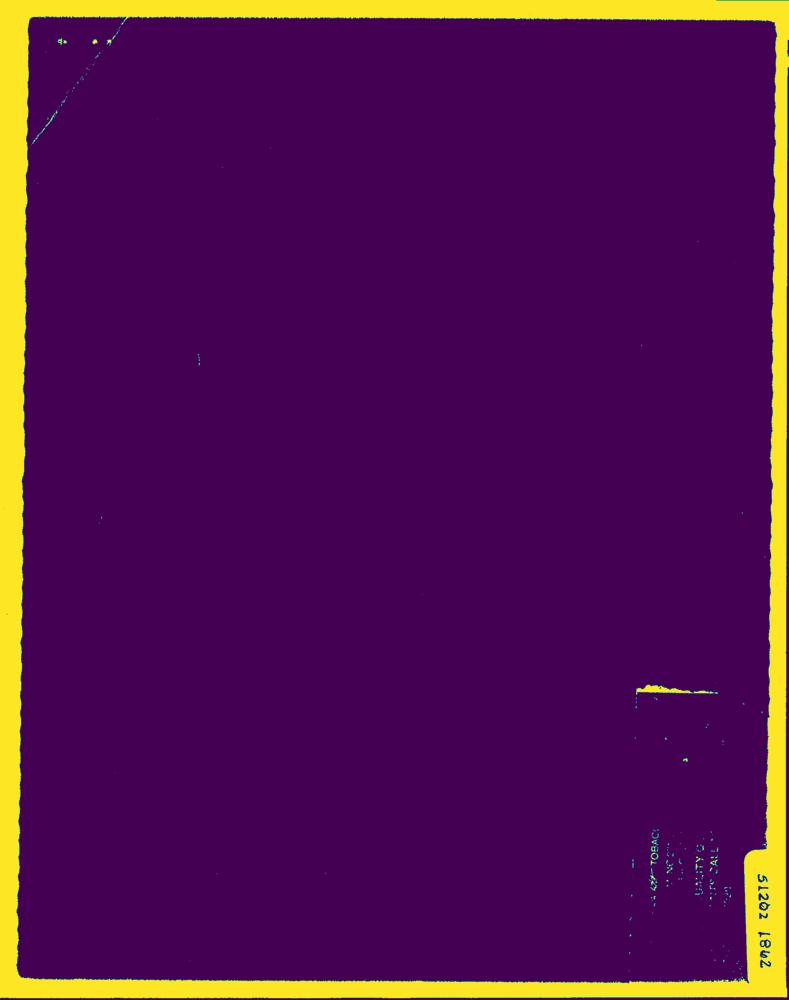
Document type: Hand-Written